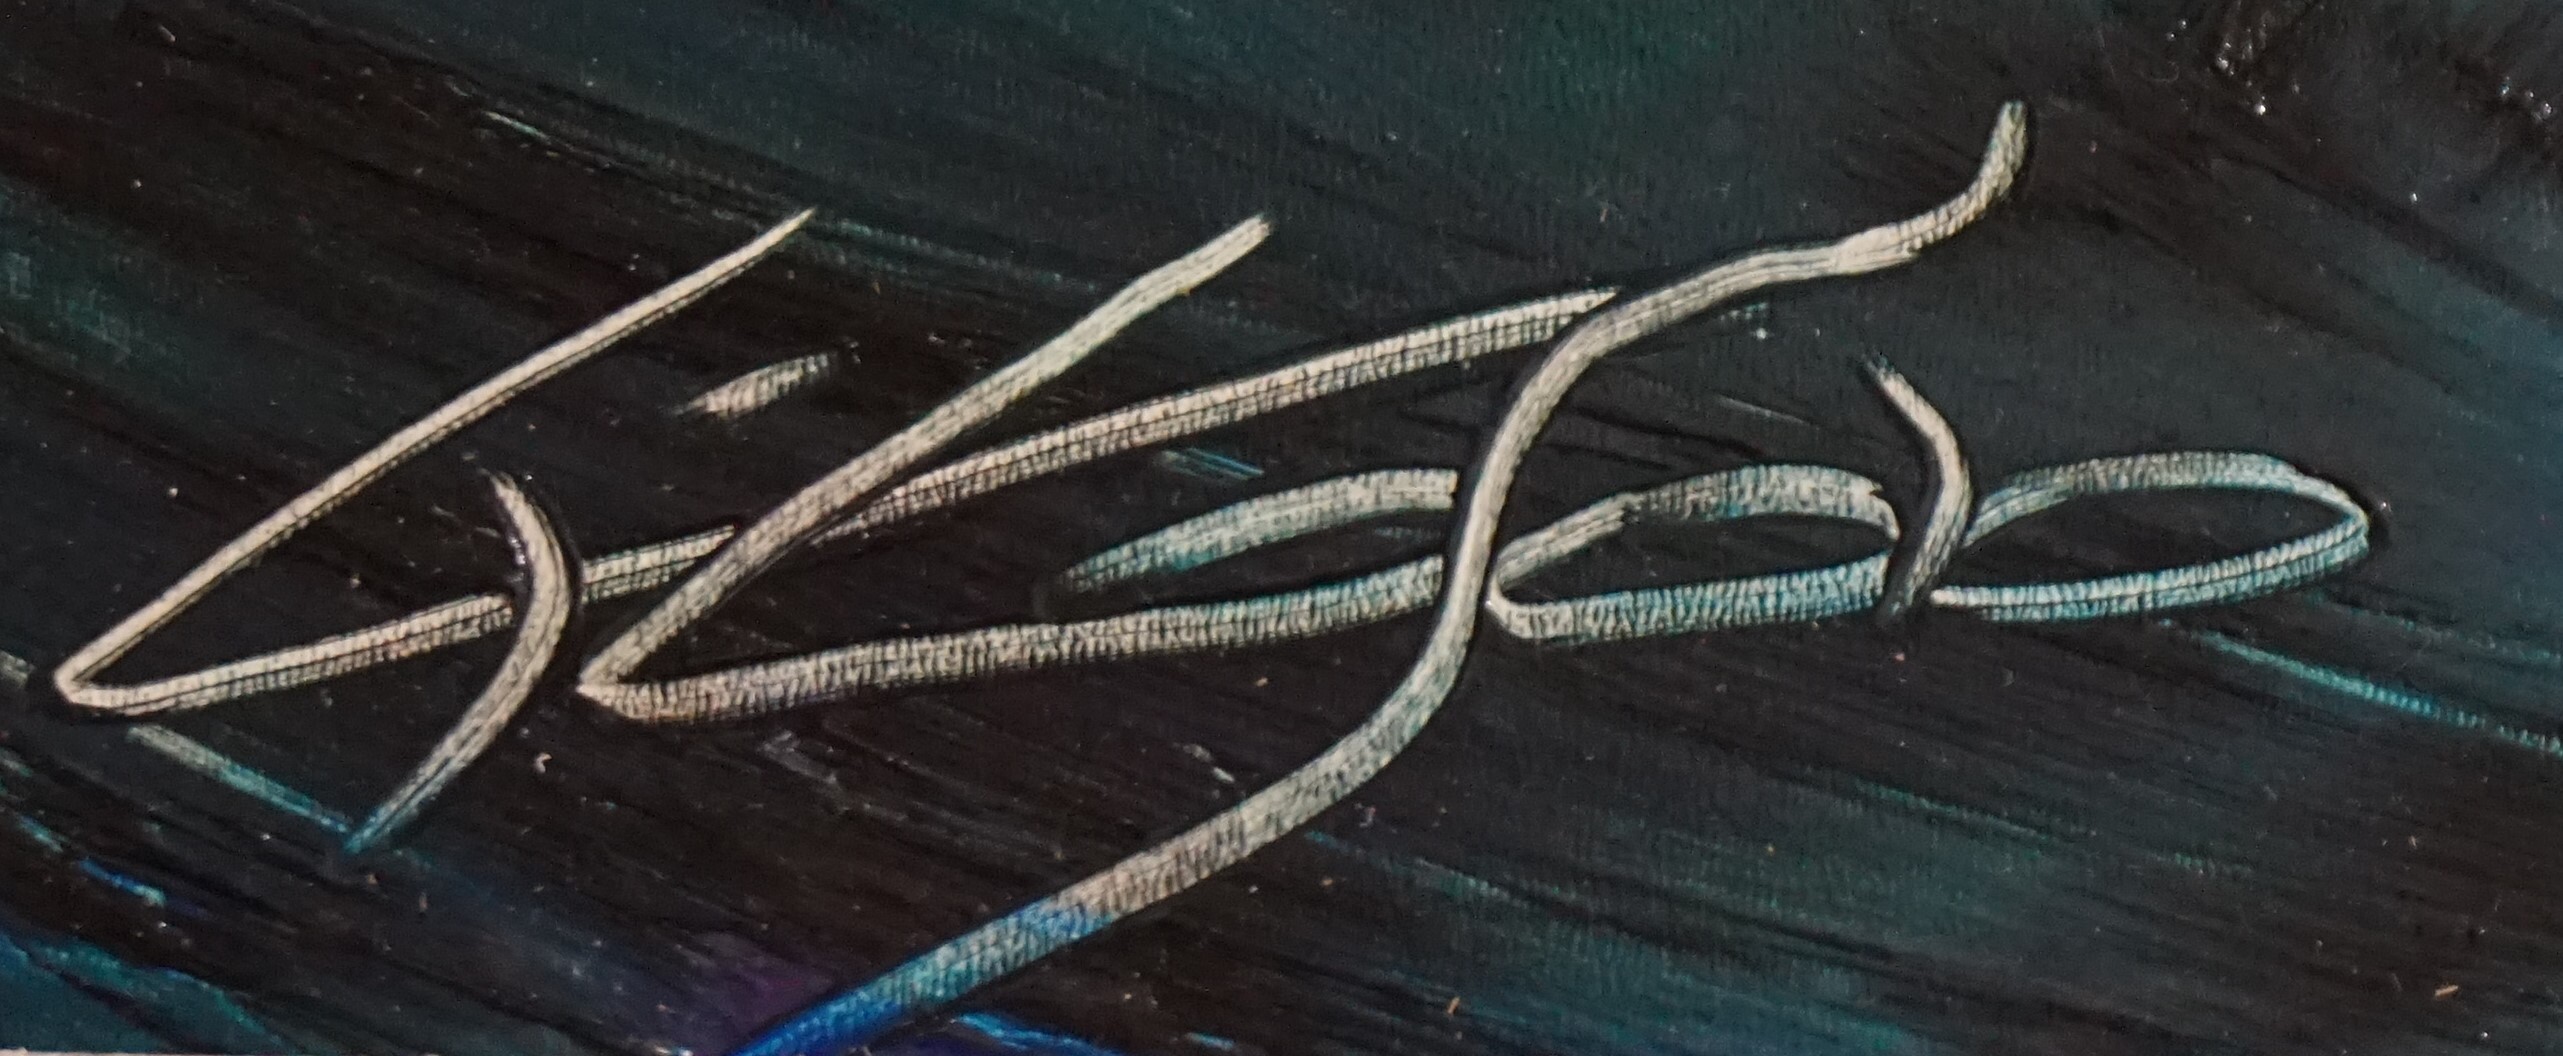
Signature of: cristoforo russo